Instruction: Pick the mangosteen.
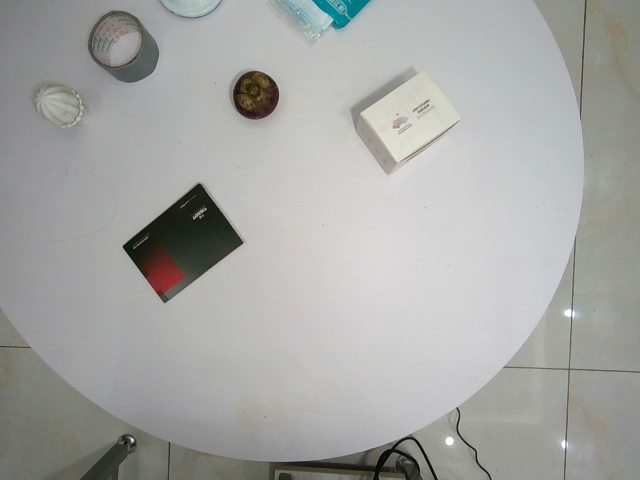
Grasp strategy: vertical